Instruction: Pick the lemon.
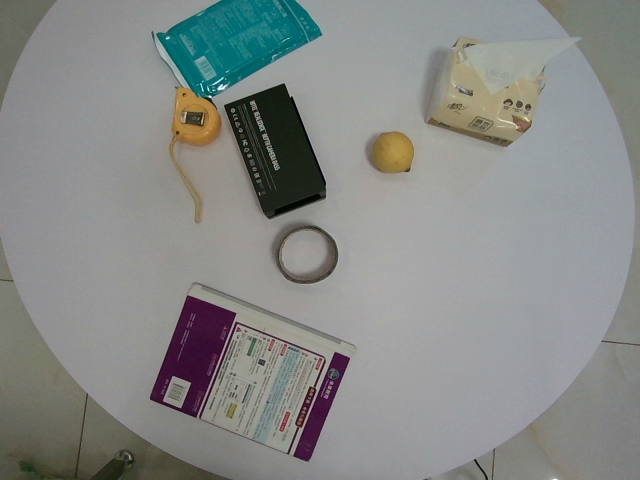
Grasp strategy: vertical